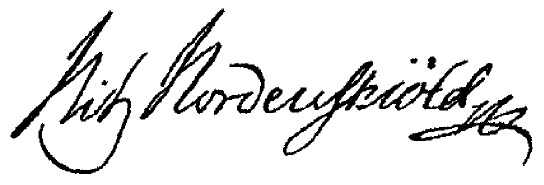
Signature of: nils gustaf nordenskiöld